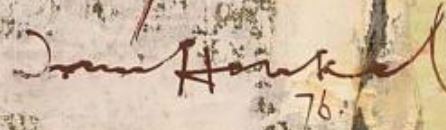
Signature of: irmin henkel